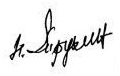
Signature of: nikolai trubin